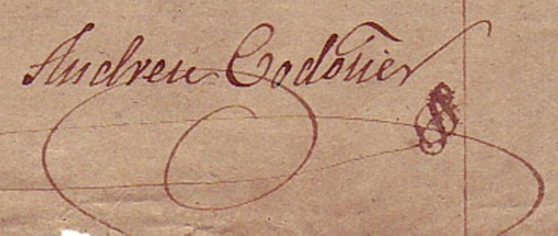
Signature of: andreu codonyer i monzó